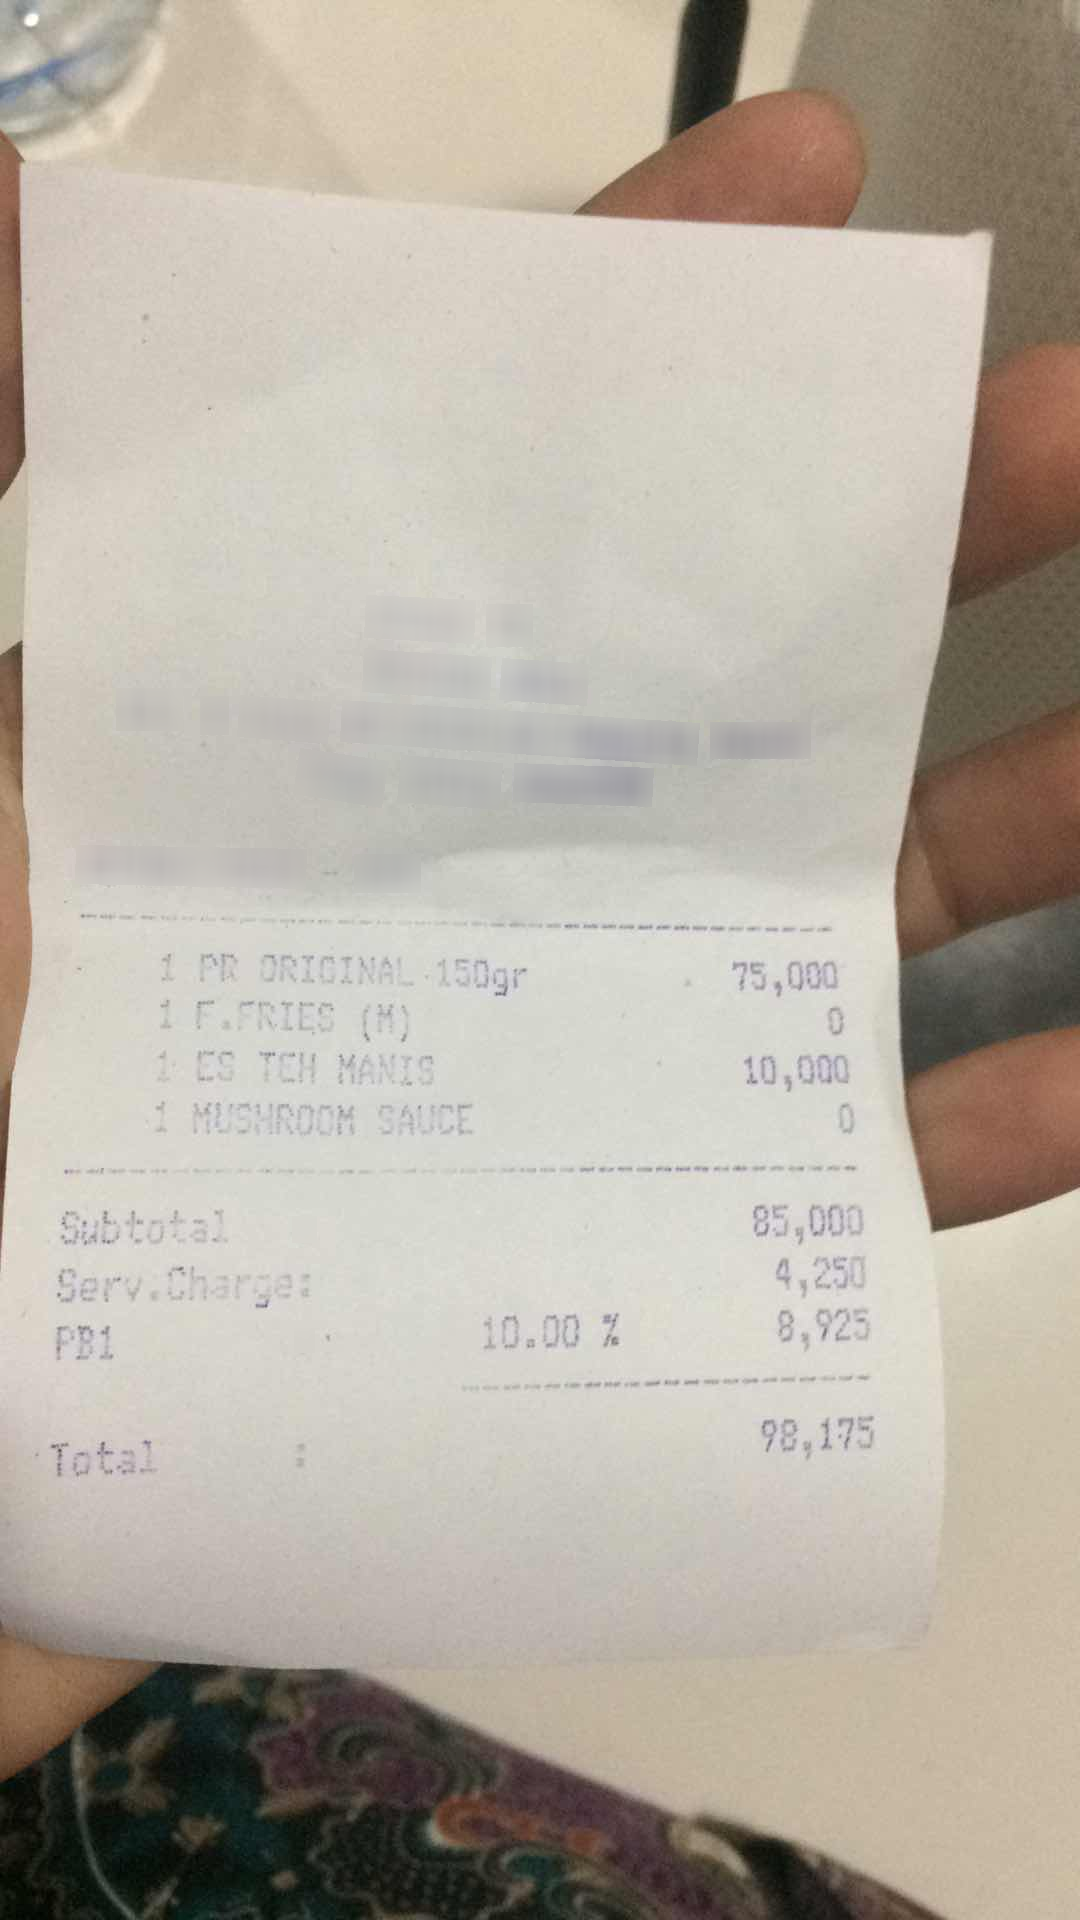
Receipt information:
subtotal: 85,000
svc: 4,250
tax: 8,925
total: 98,175
line_items: item_name: PR ORIGINAL 150gr
item_value: 75,000
item_quantity: 1
item_name: F.FRIES (M)
item_value: 0
item_quantity: 1
item_name: CS TCH MANIS
item_value: 10,000
item_quantity: 1
item_name: MUSHROOM SAUCE
item_value: 0
item_quantity: 1